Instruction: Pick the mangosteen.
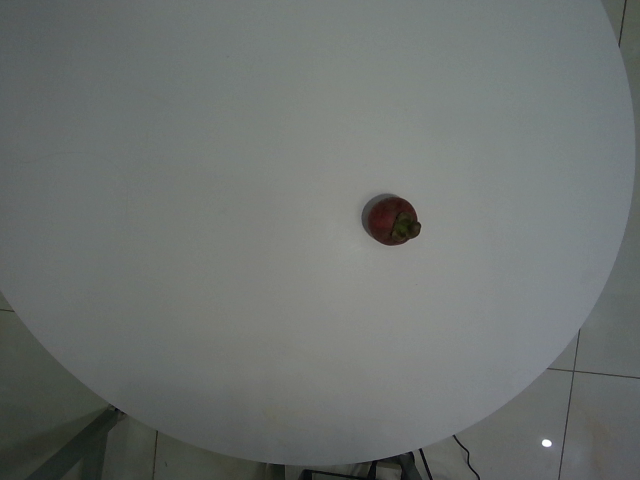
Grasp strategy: vertical